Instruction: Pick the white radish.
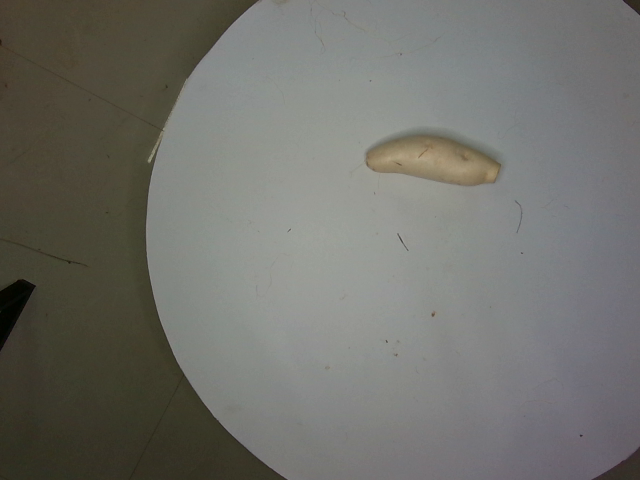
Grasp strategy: vertical